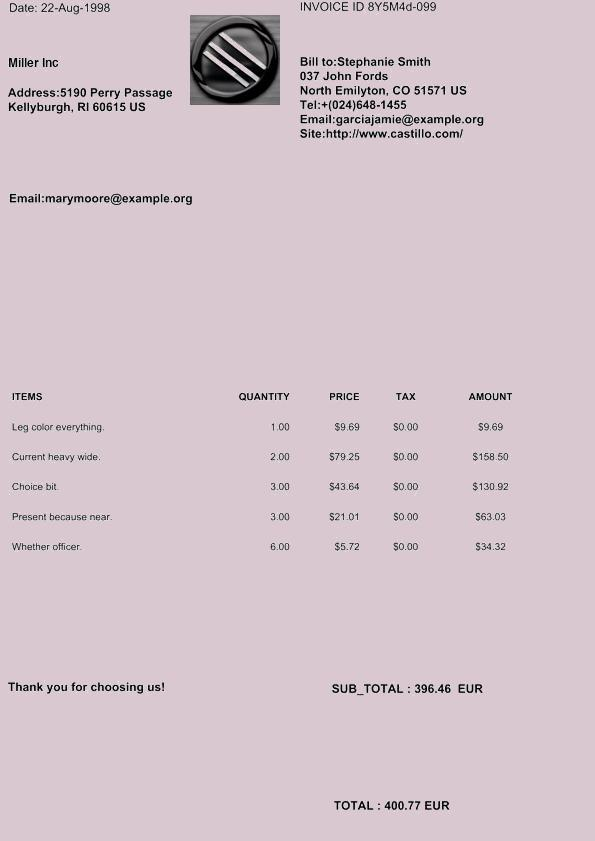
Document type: Invoice